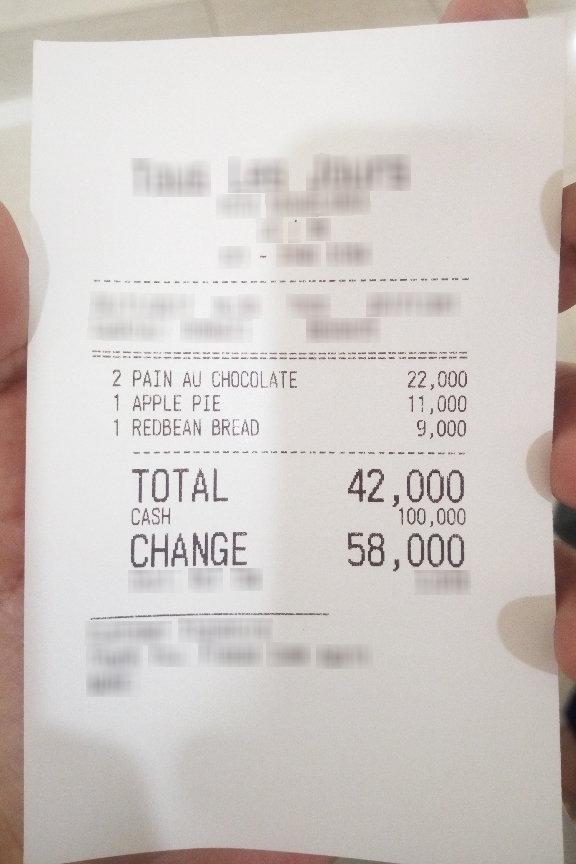
Extraction:
receipt: line_items: name: PAIN AU CHOCOLATE
price: 22,000
qty: 2
name: APPLE PIE
price: 11,000
qty: 1
name: REDBEAN BREAD
price: 9,000
qty: 1
total: 42,000